Question: What tax district, tax-rate area, or tax area code is specified in the document?
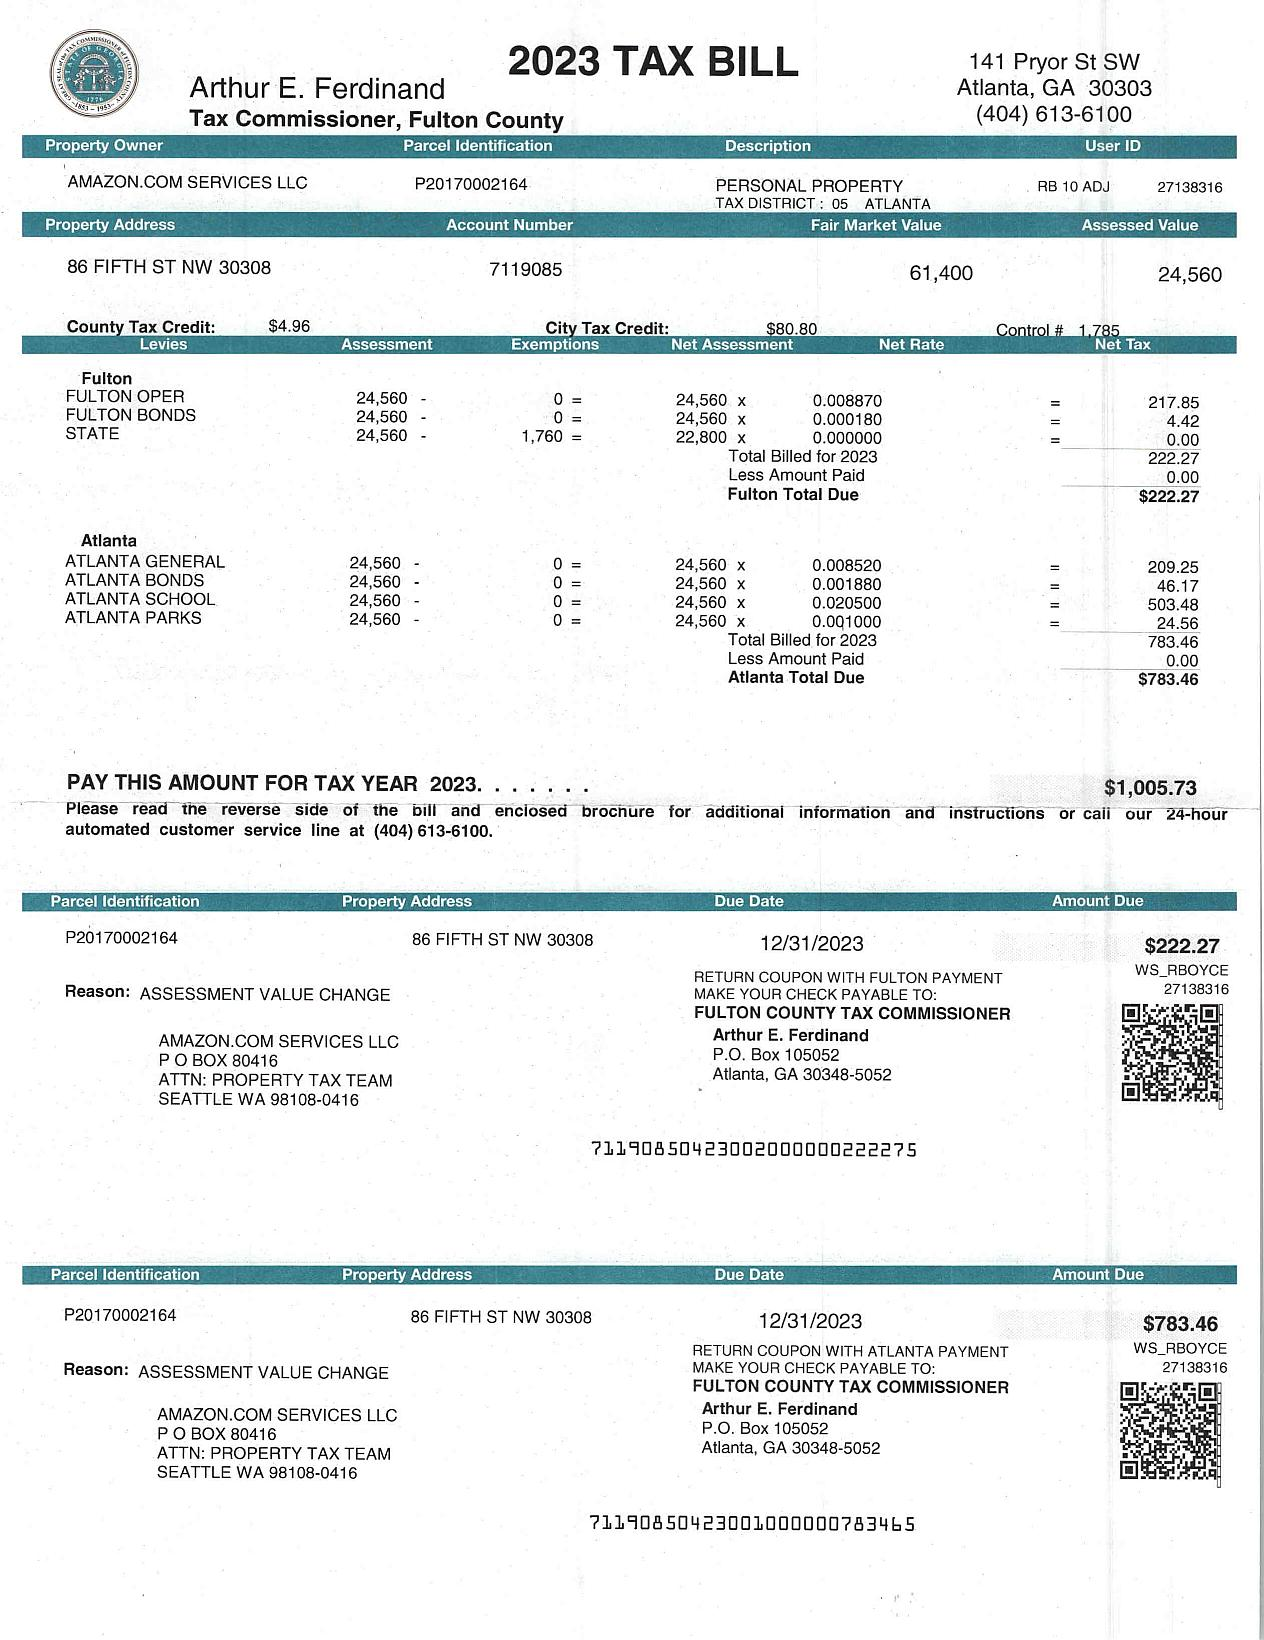
Answer: "05  ATLANTA"